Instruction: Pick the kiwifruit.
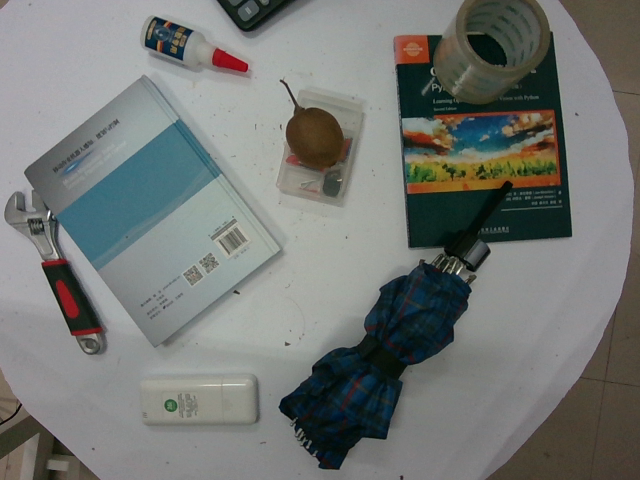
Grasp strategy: vertical